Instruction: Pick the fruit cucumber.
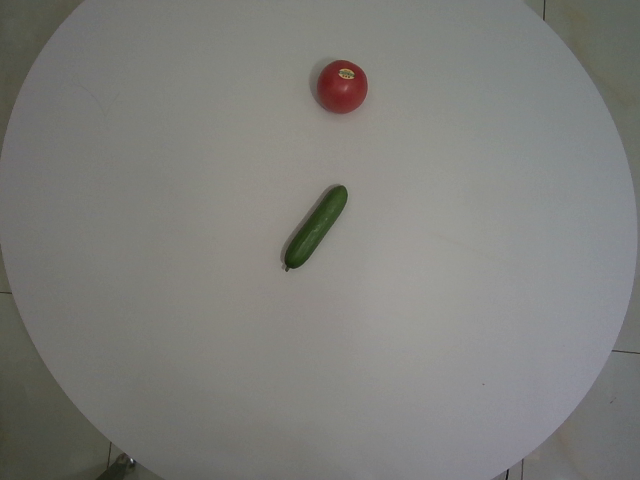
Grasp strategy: vertical